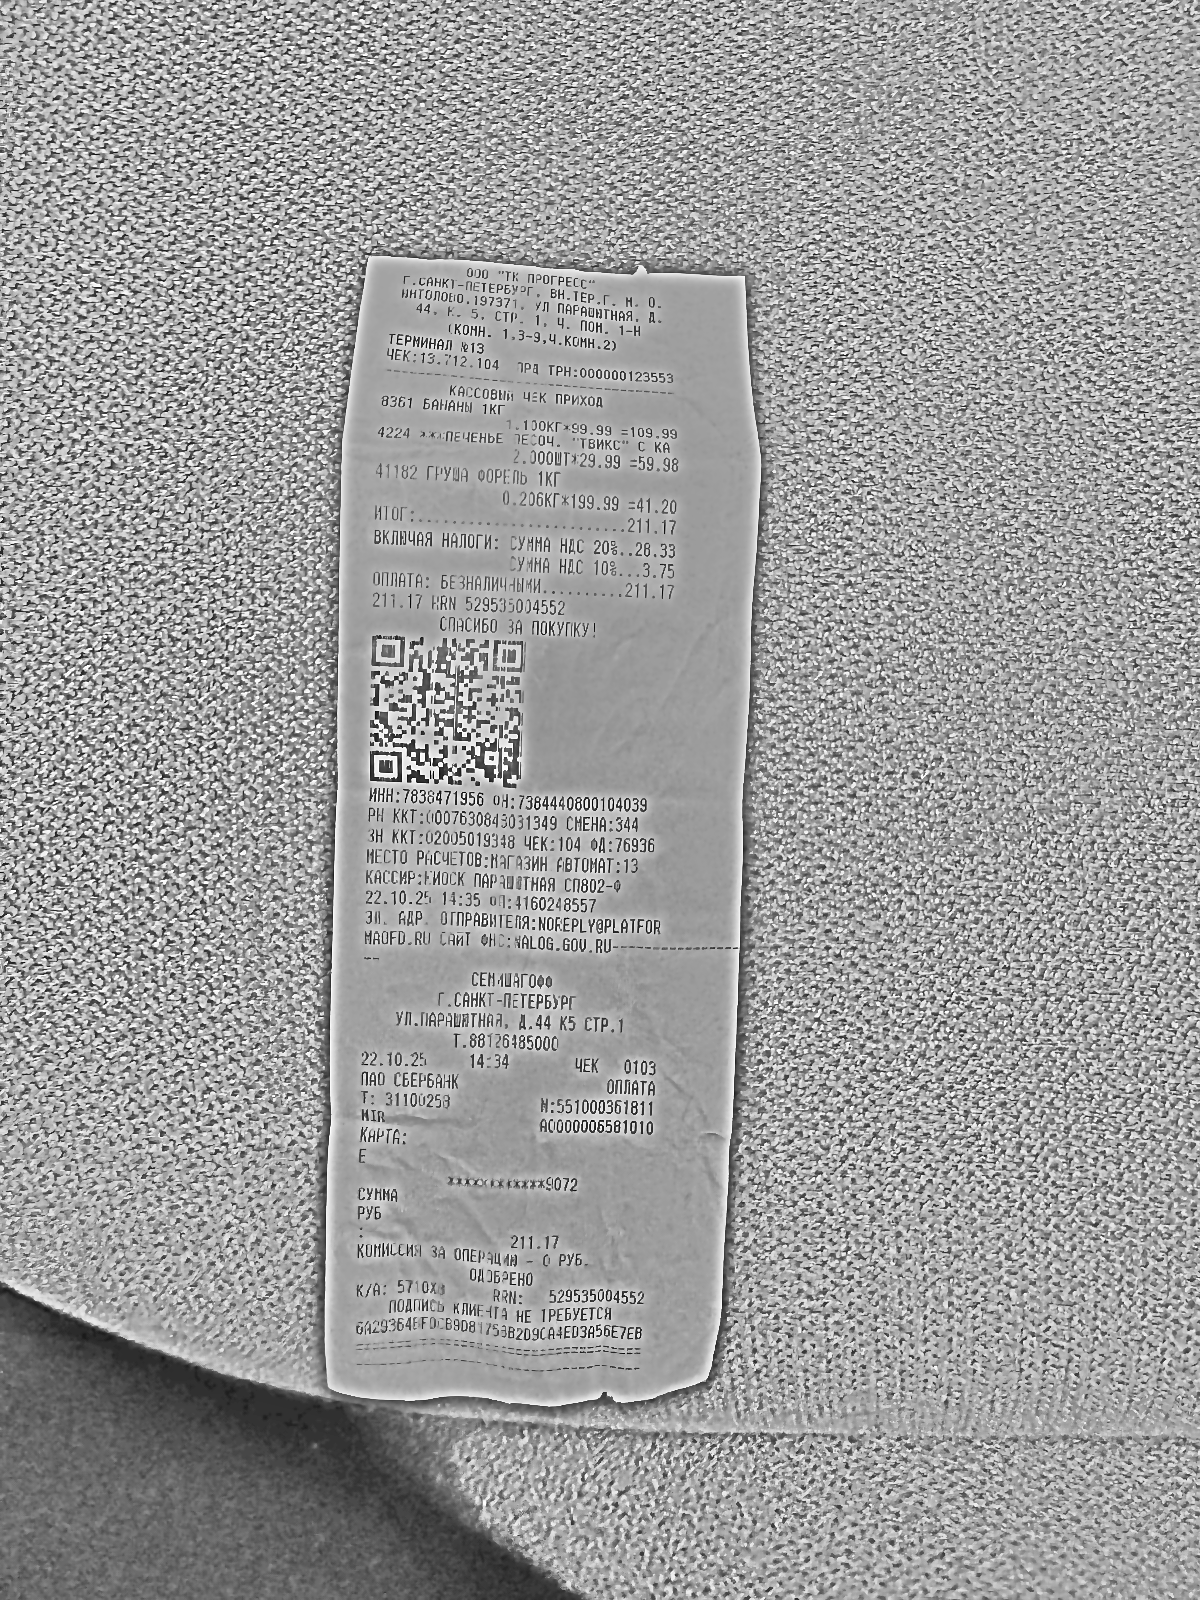
Продавец: ООО "ТК ПРОГРЕСС"
ИНН: 7838471956
Дата: 22.10.25
Товары: 8361 БАНАНЫ 1КГ; 4224 ***ПЕЧЕНЬЕ ПЕСОЧ. "ТВИКС" С КА; 41182 ГРУША ФОРЕЛЬ 1КГ
Количество: 1.100КГ; 2.000; 0.206КГ
Цена: 99.99; 29.99; 199.99
Сумма: 109.99; 59.98; 41.20
Итого: 211.17